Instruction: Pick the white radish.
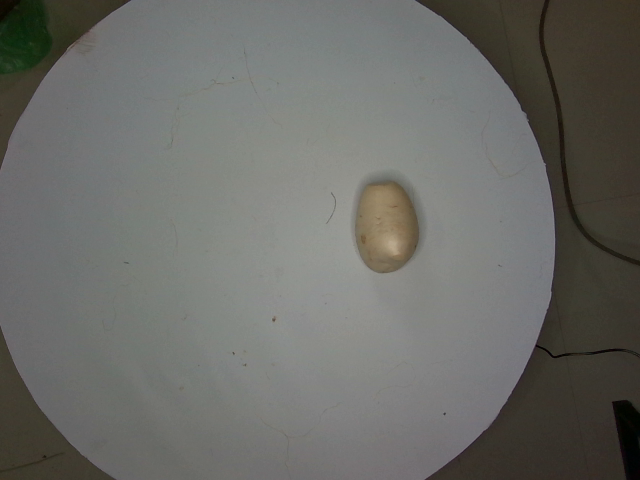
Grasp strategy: vertical